Question: What is the suspected problem?
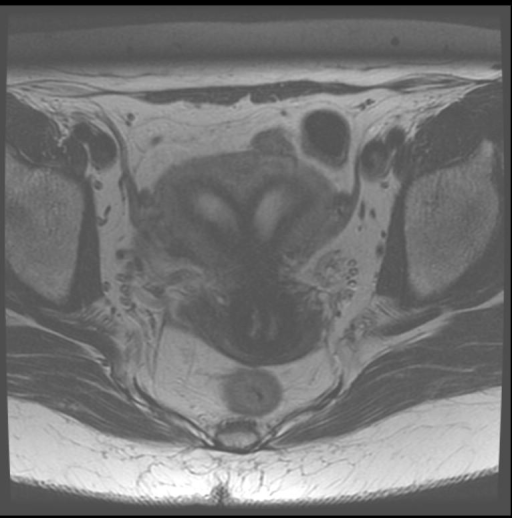
Answer: The findings suggest Bicornuate uterus with uterine tissue between horns. Replace this - DESCRIPTION OF THE IMAGE OR FINDINGS.. The patient might have a history of G1P0A1L0 with 6-7 episodes abnormal menstrual bleeding, FMH included Pt's mother took DES.